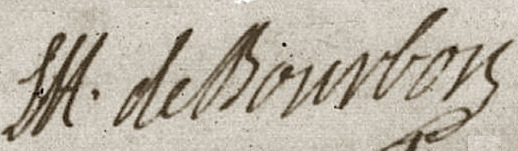
Signature of: louis henri duke of bourbon